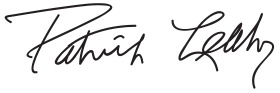
Signature of: patrick leahy